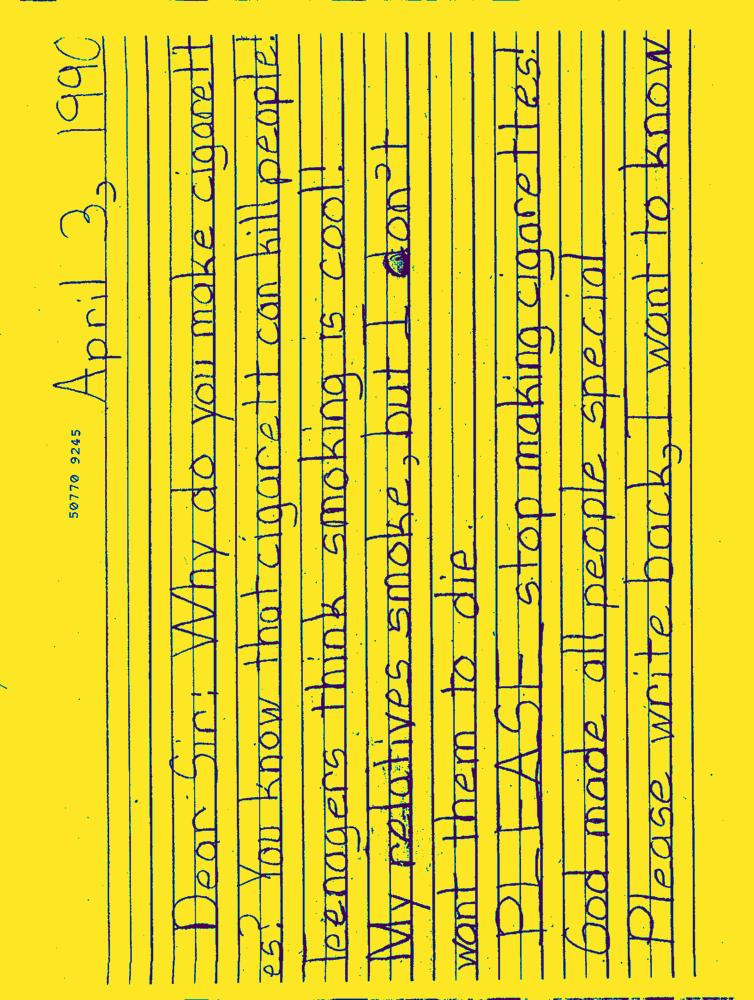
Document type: Hand-Written